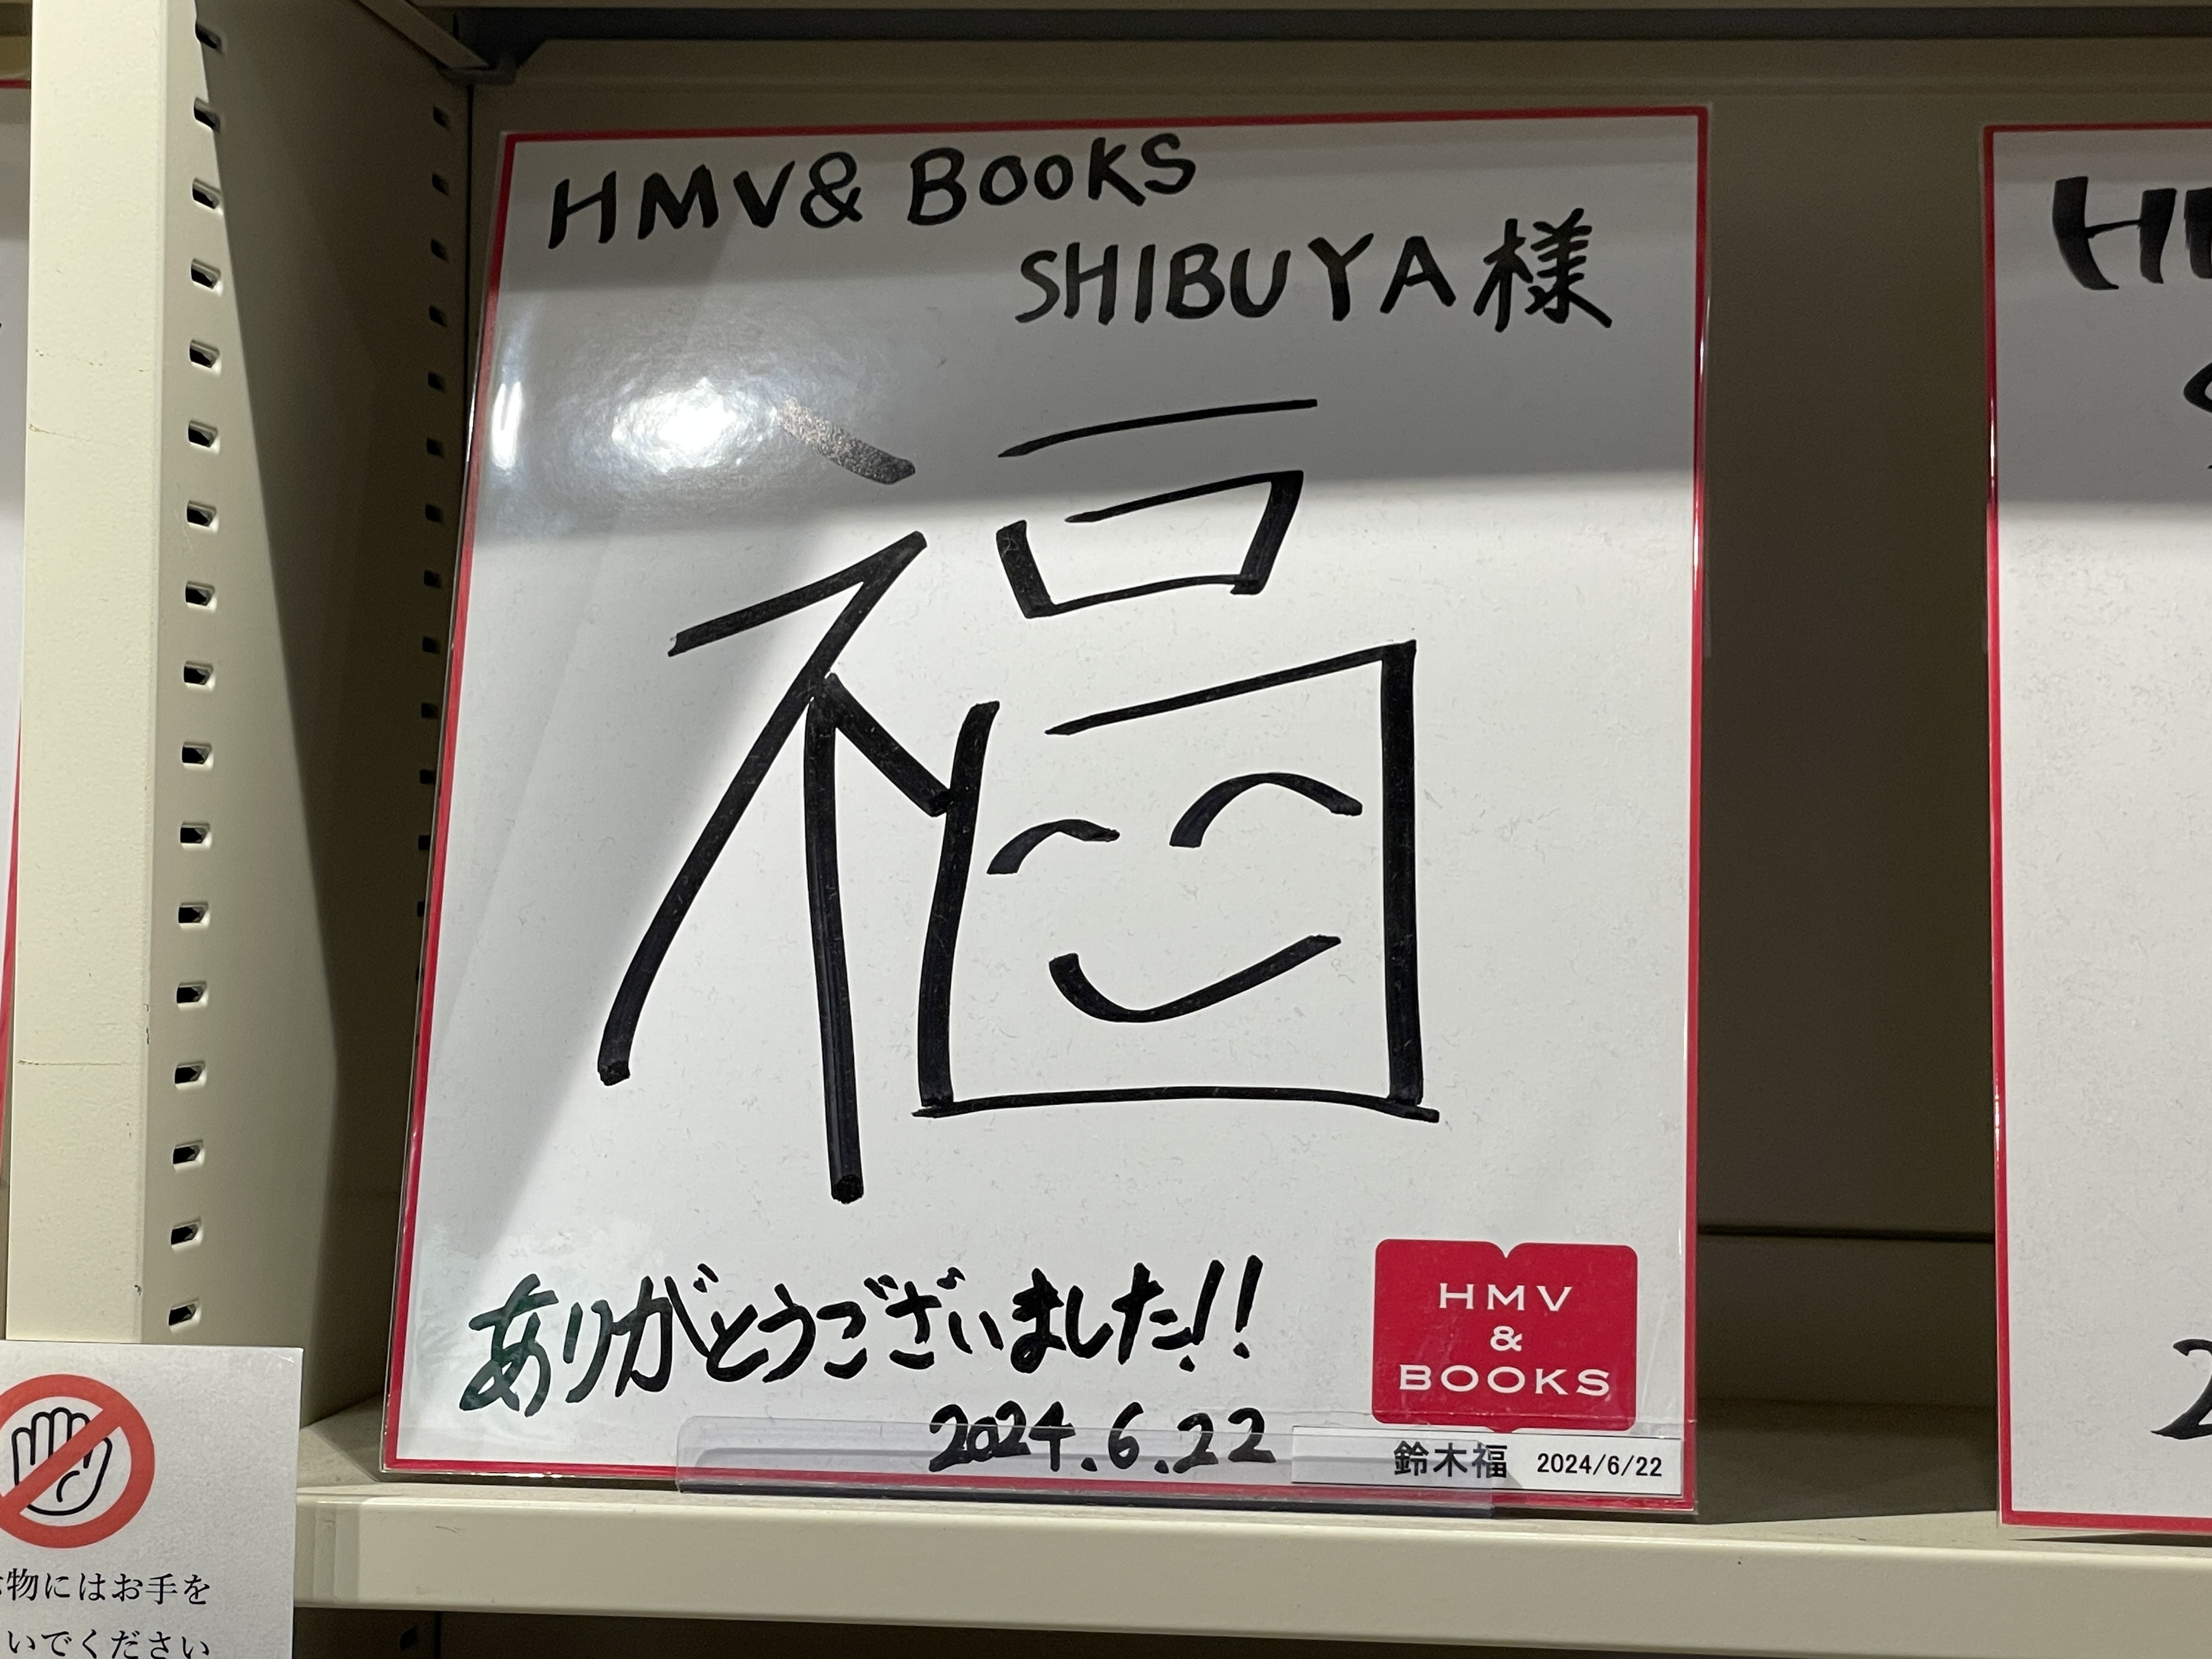
Signature of: fuku suzuki